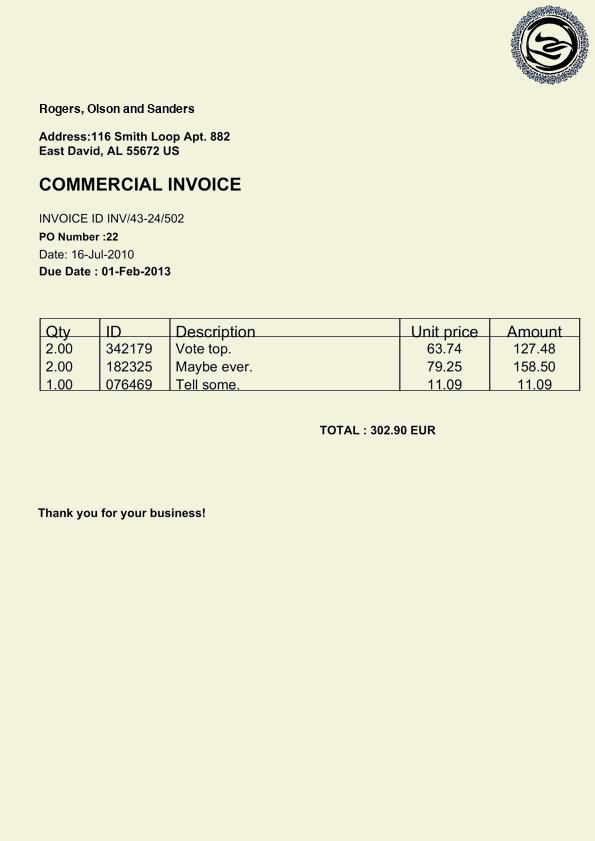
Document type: Invoice